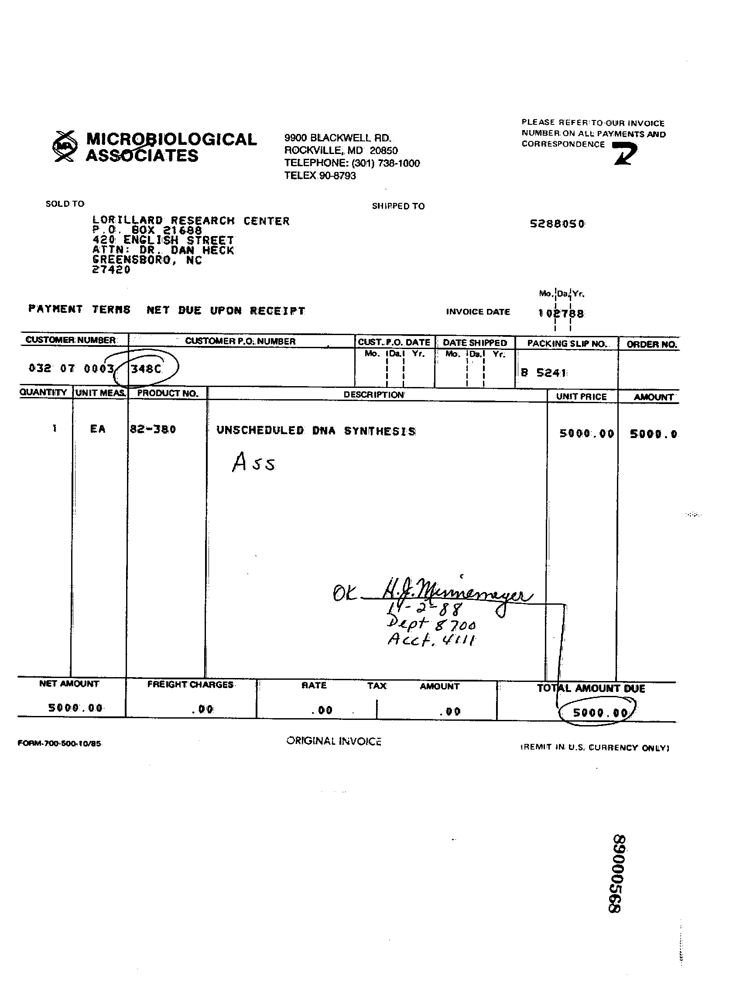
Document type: Invoice